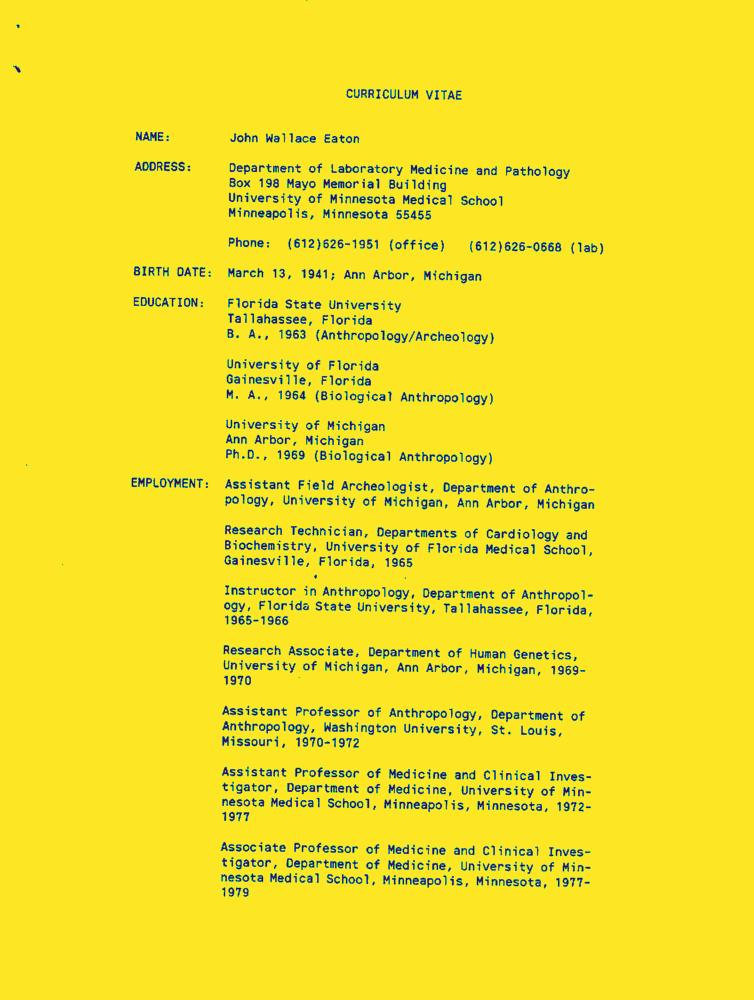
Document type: Resume-Doc